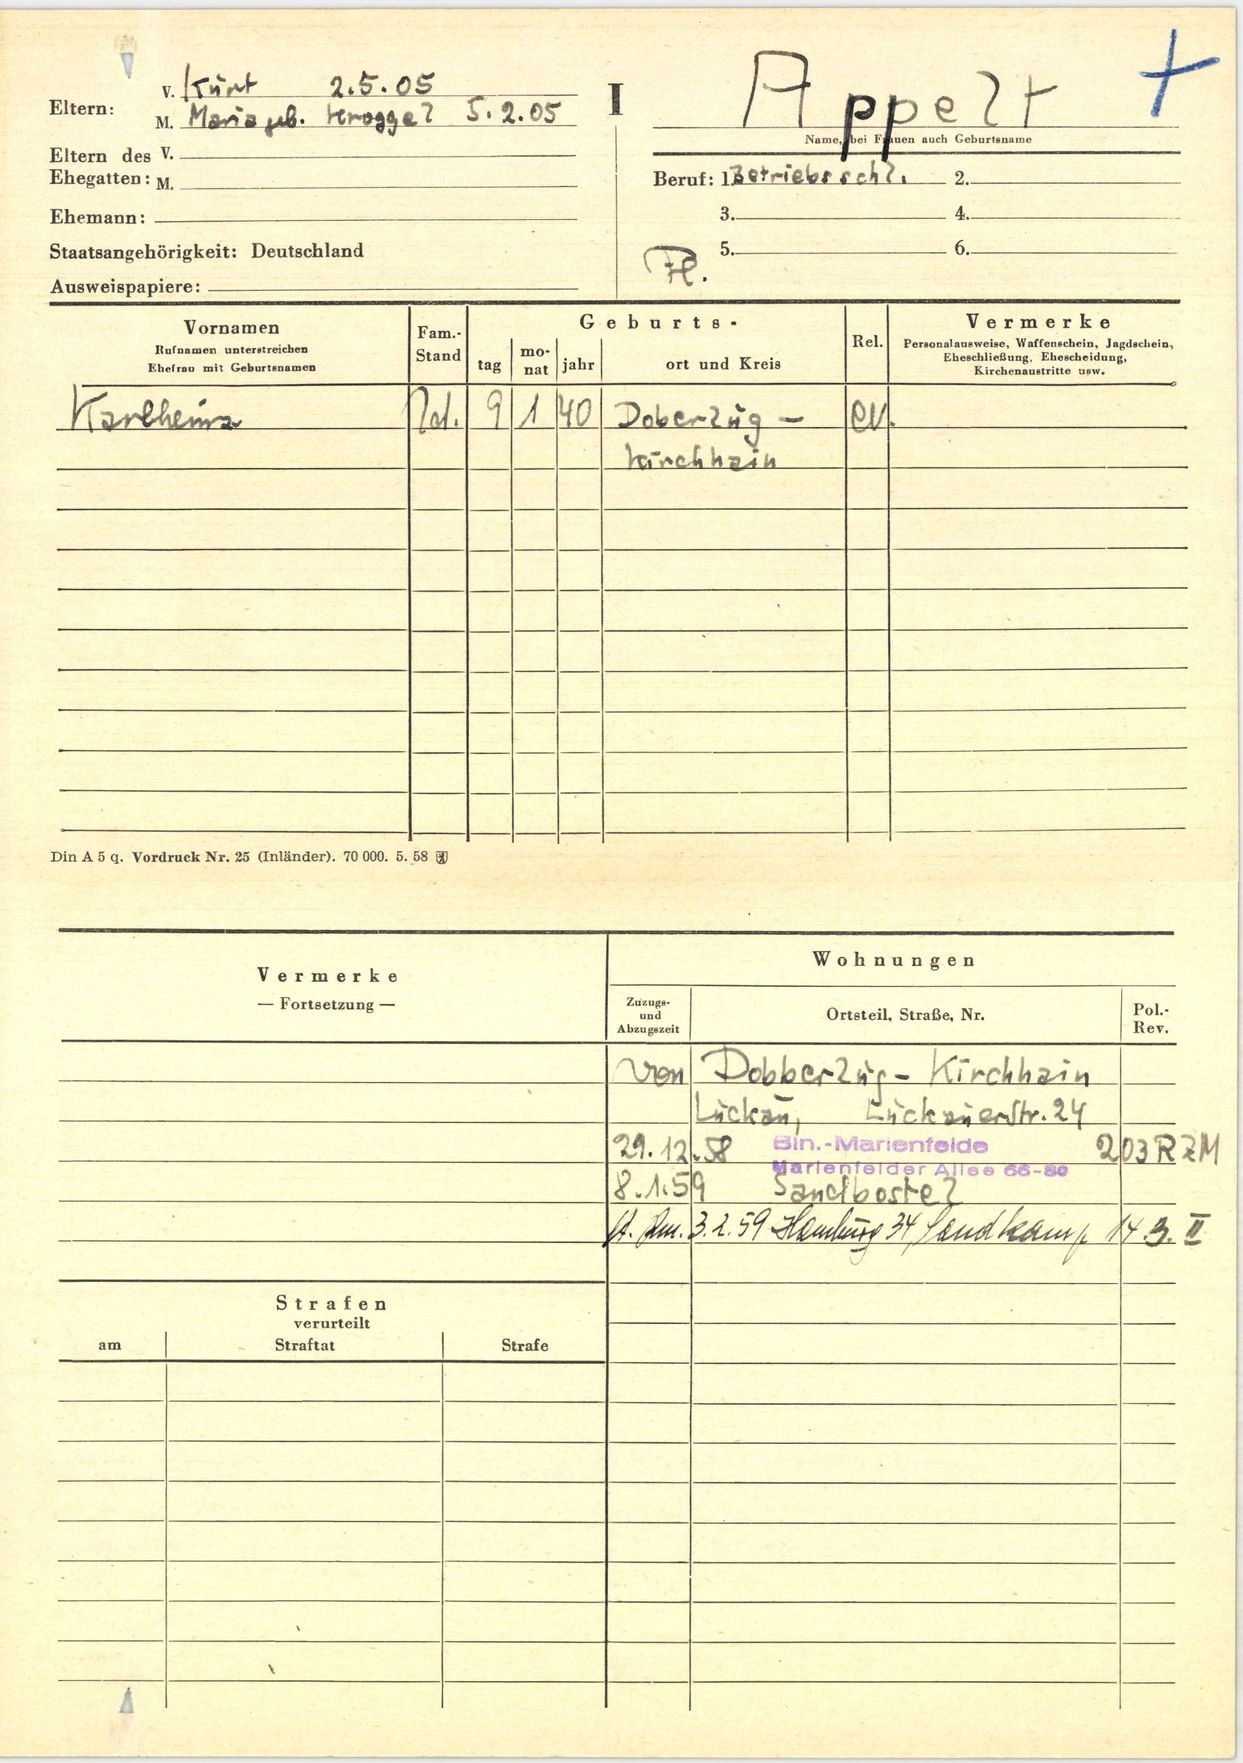
Appelt